Question: How does the patient history play a role?
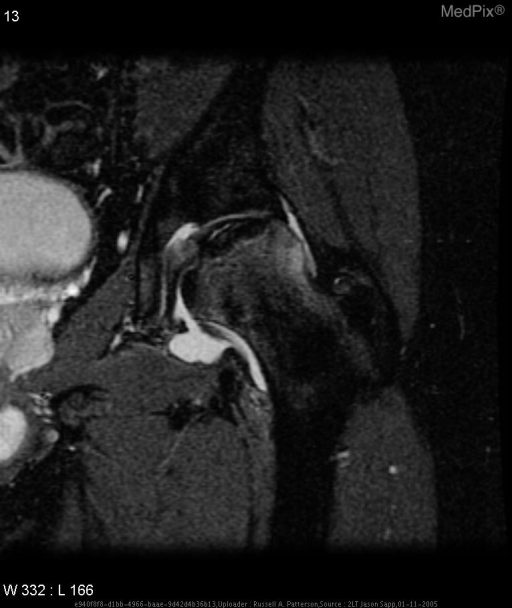
Answer: The patient's history of History (can include gestational age, or age in days, weeks, months): 18 year old male with a 1 year history of pre B-cell acute lymphocytic leukemia currently on chemotherapy protocol that includes treatment with vincristine, methotrexate, prednisone/dexamethasone surges, and 6-MP. Patient complains of recent onset of bilateral hip pain. is key in understanding the case.